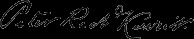
Signature of: peter richard kenrick